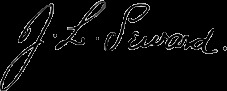
Signature of: josiah lafayette seward